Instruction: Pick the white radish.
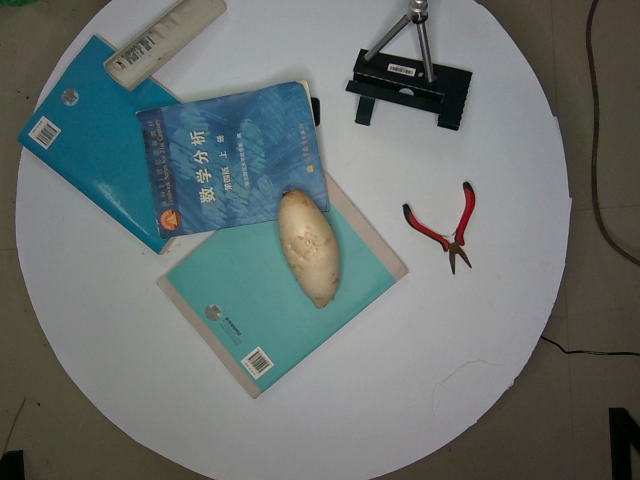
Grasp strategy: vertical